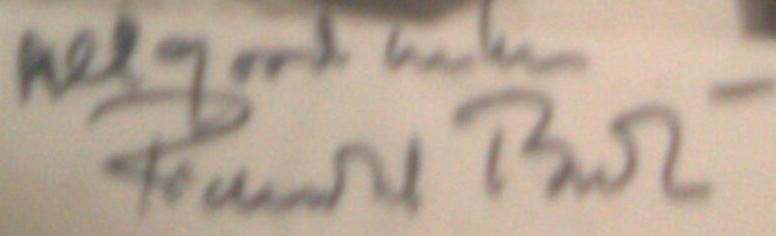
Signature of: richard burton